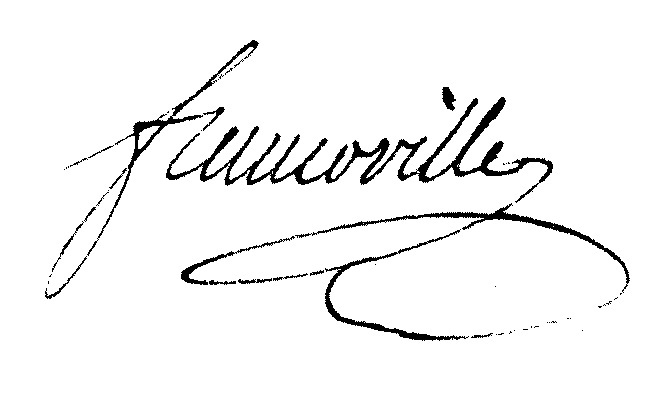
Signature of: charles bruno francoville